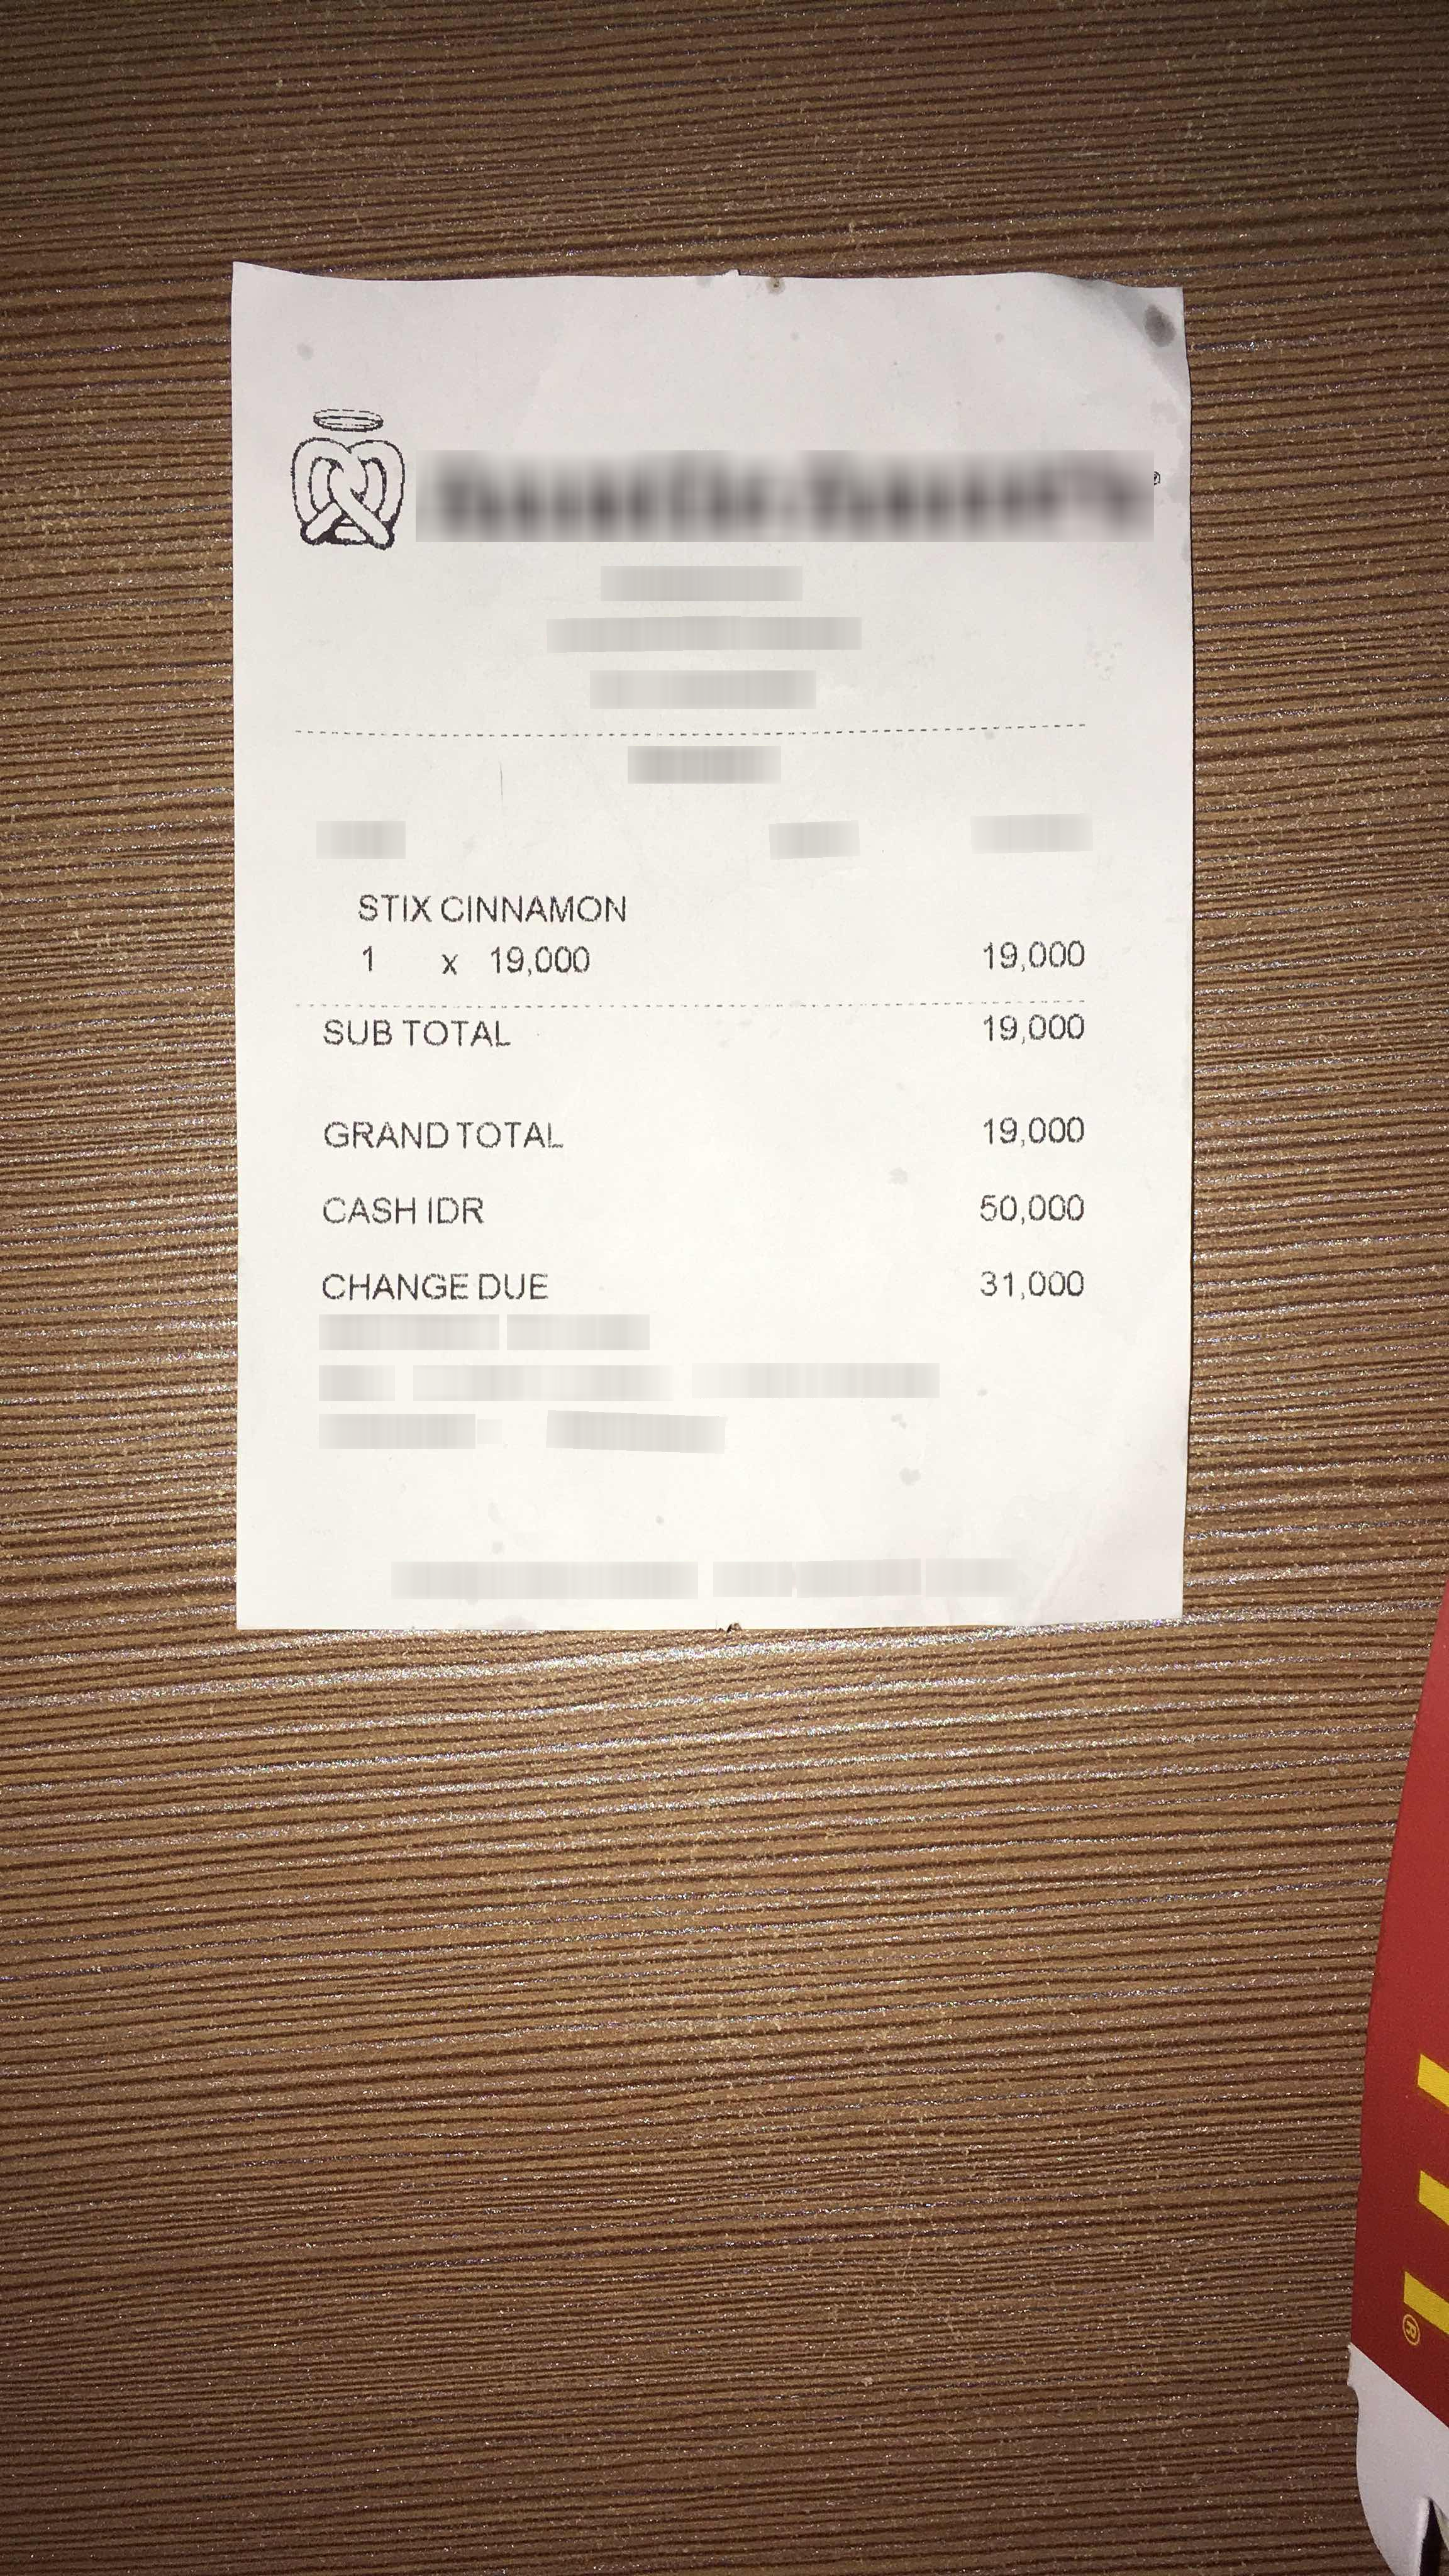
Number of items: 4
Subtotal: 19,000
Total: 19,000
OCR text regions:
text: X
text: STIX CINNAMON
text: 1
text: 19,000
text: 19,000
text: SUB
text: TOTAL
text: 19,000
text: GRAND TOTAL
text: 19,000
text: CASH
text: IDR
text: 50,000
text: CHANGE
text: DUE
text: 31,000